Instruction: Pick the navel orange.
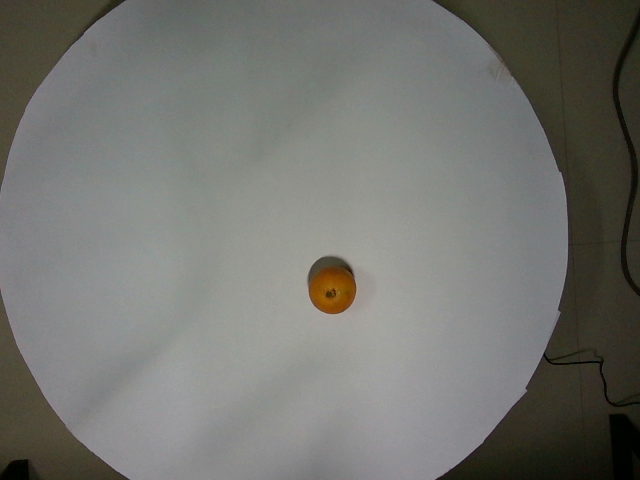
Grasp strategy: vertical